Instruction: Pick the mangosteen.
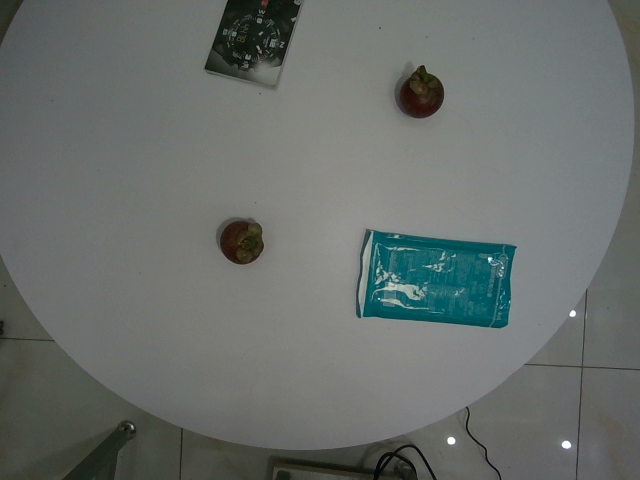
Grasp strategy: vertical